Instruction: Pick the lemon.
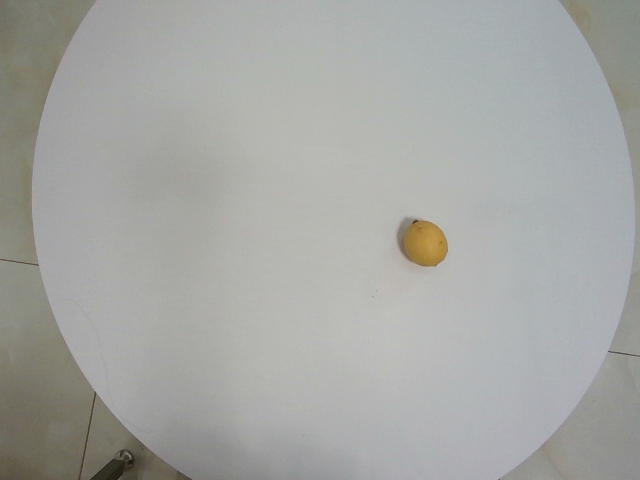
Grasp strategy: vertical